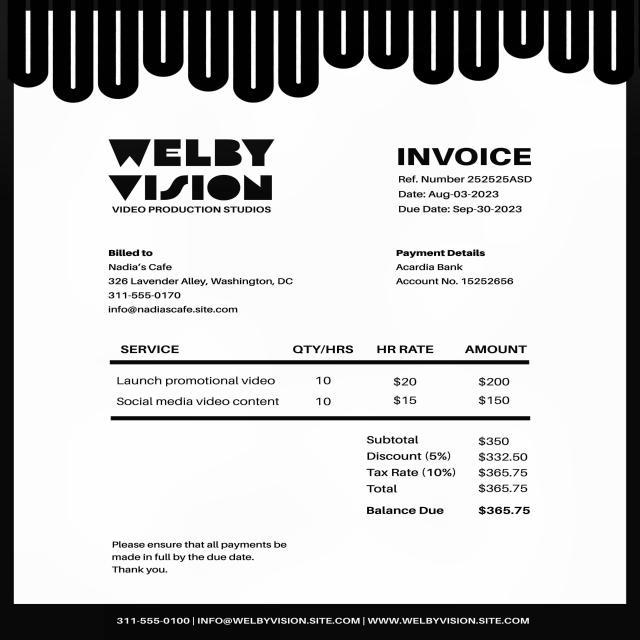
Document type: Invoice